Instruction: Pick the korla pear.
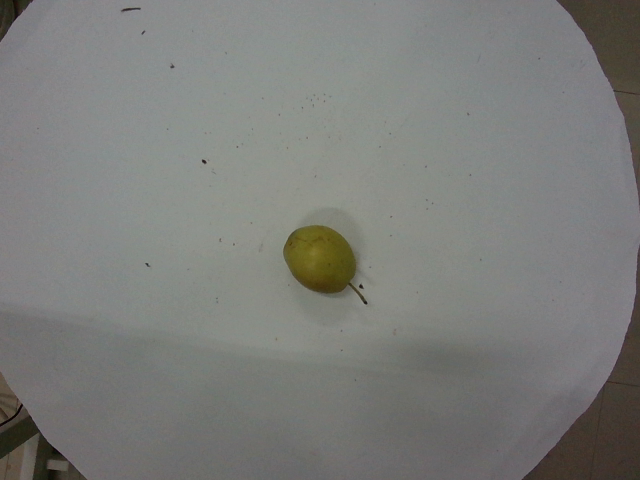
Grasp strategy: vertical